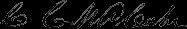
Signature of: charles caldwell mccabe